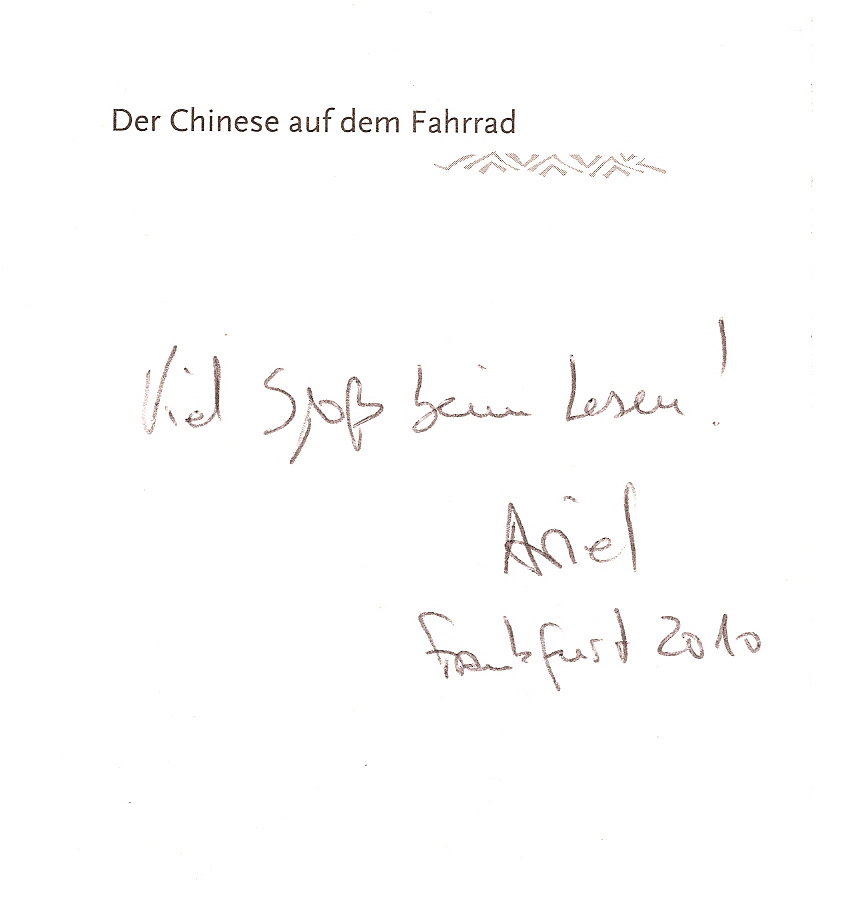
Signature of: ariel magnus